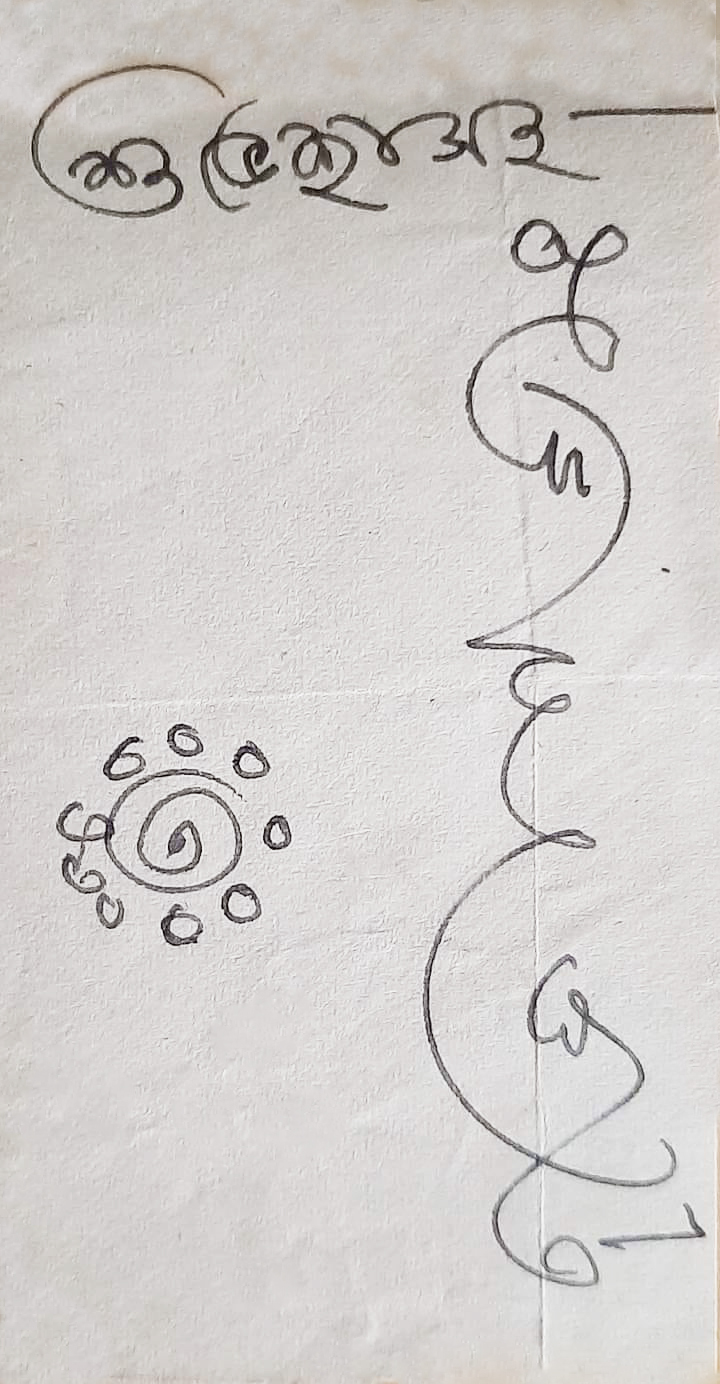
Signature of: pradip ghosh